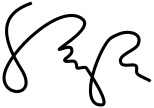
Signature of: mike pence